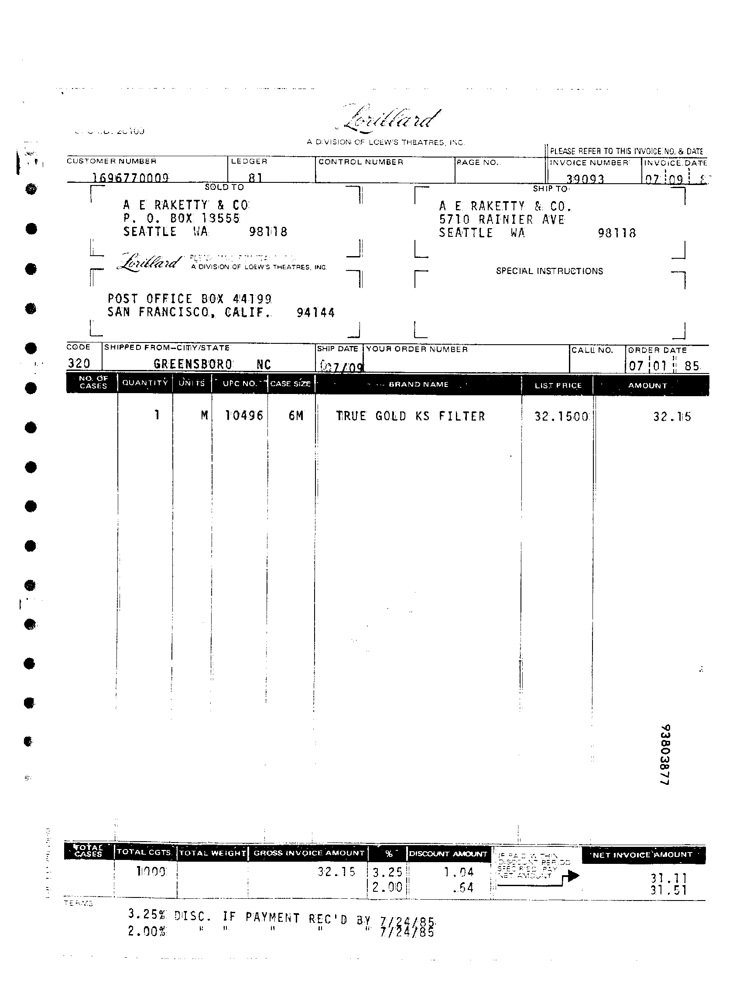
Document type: Invoice